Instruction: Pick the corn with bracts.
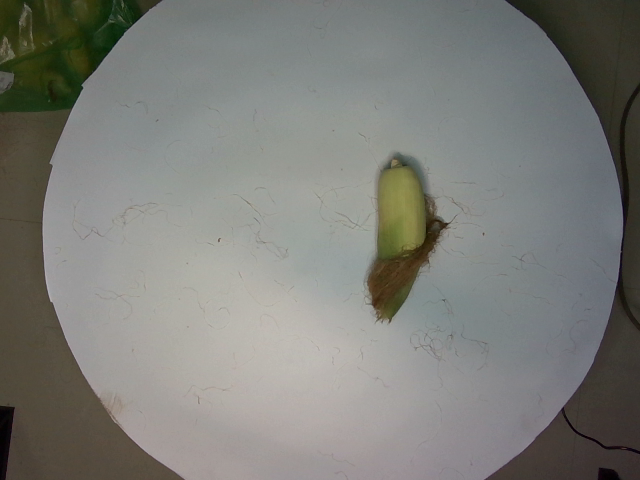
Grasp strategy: vertical